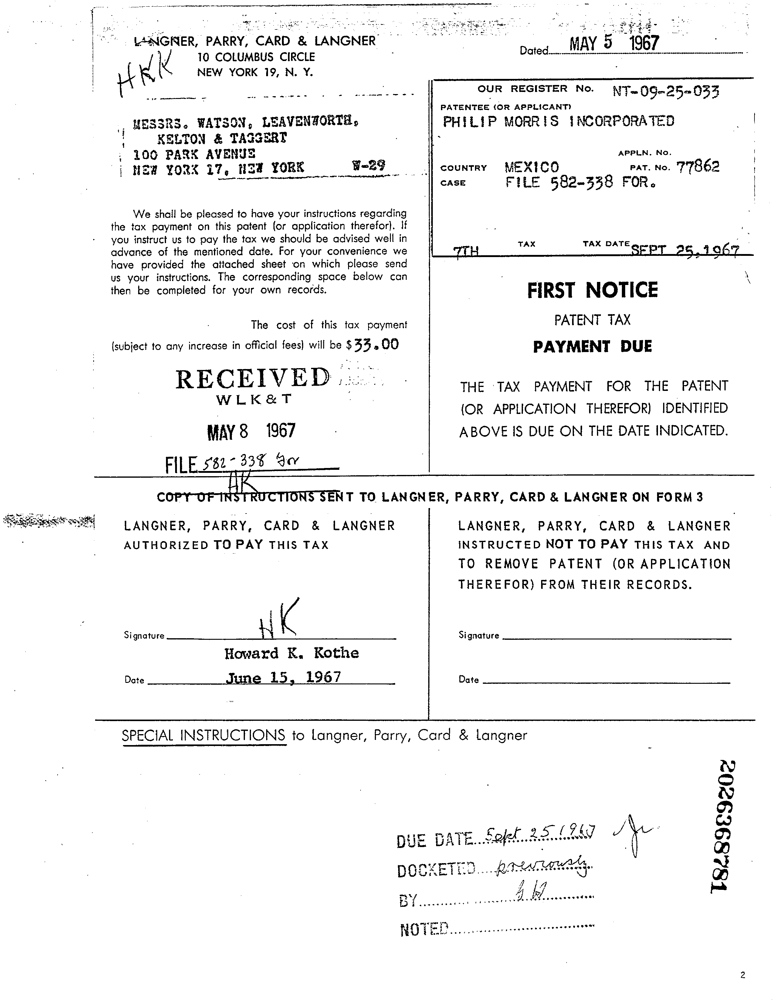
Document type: Invoice